Question: What type of tax is indicated in the document, personal property or real estate?
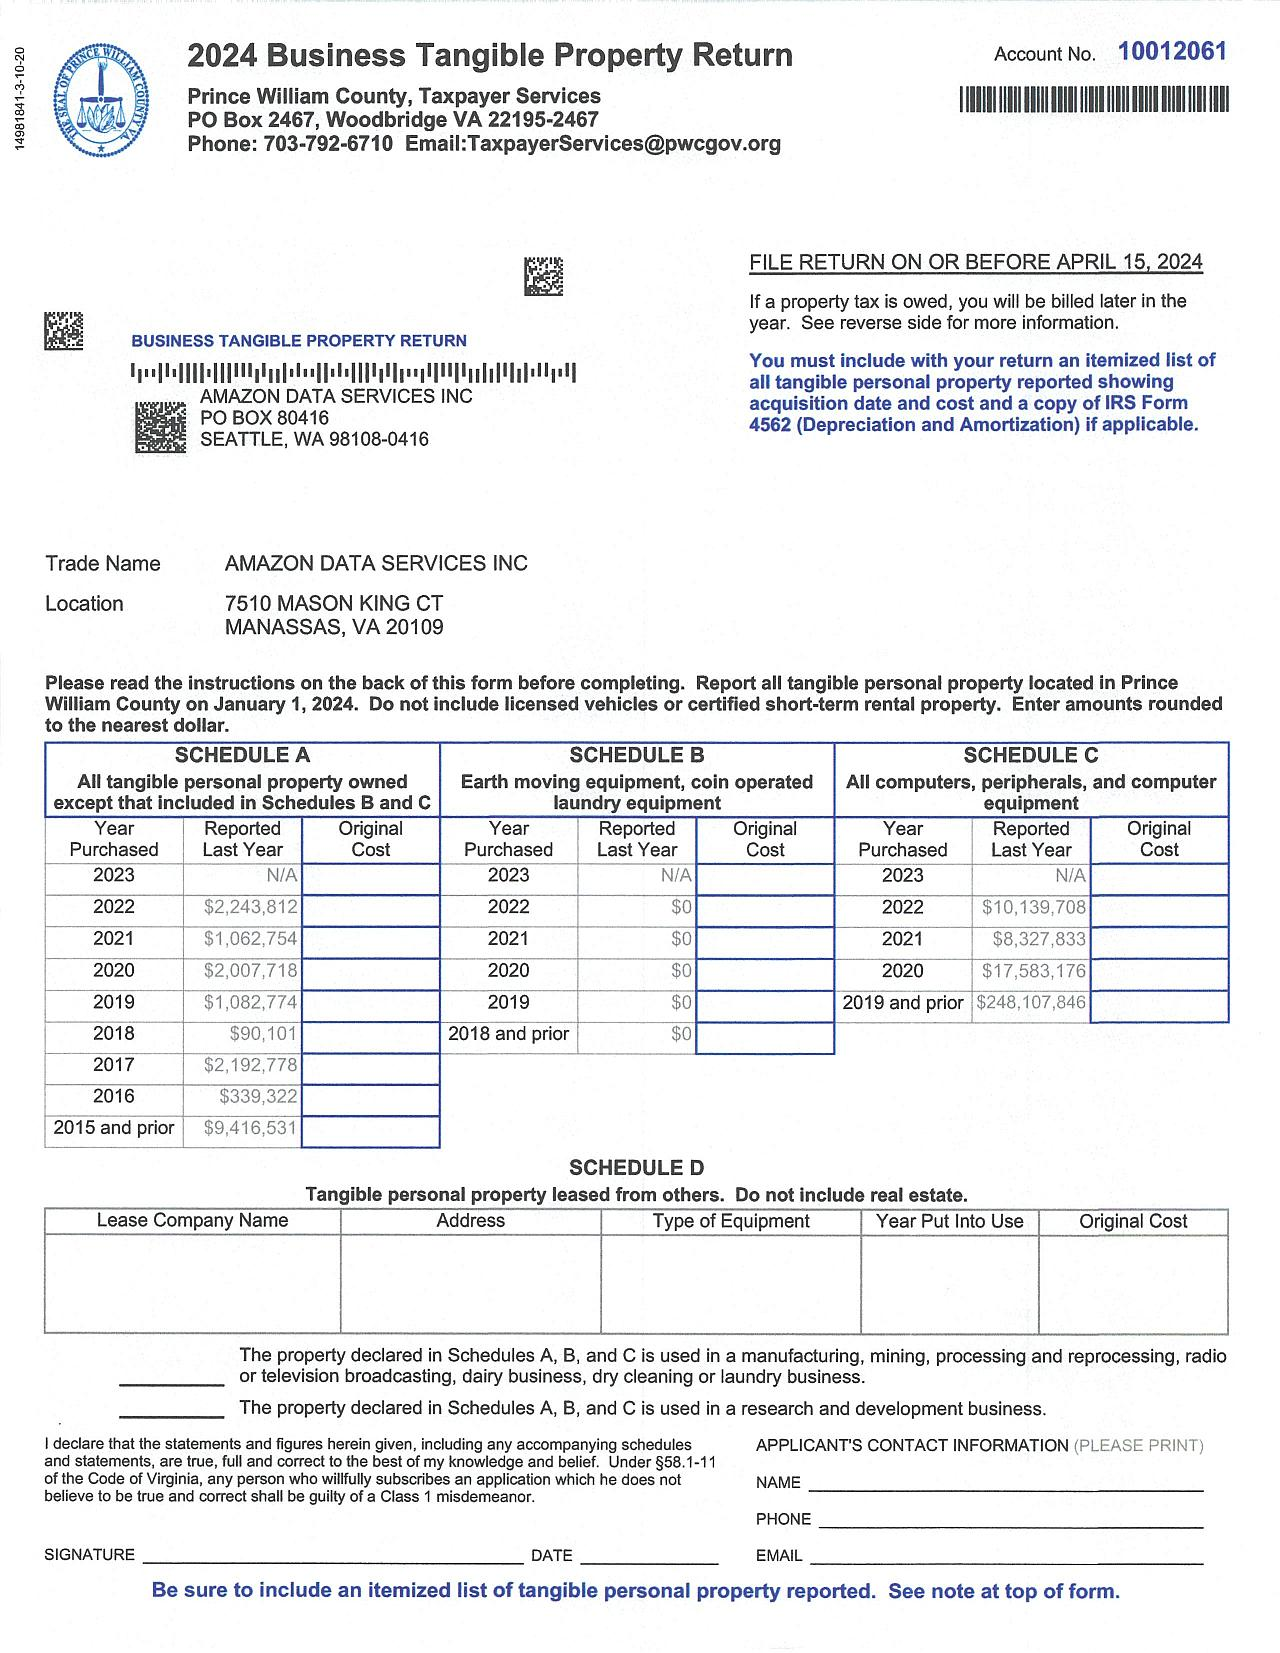
Answer: "Business Tangible Property Return"